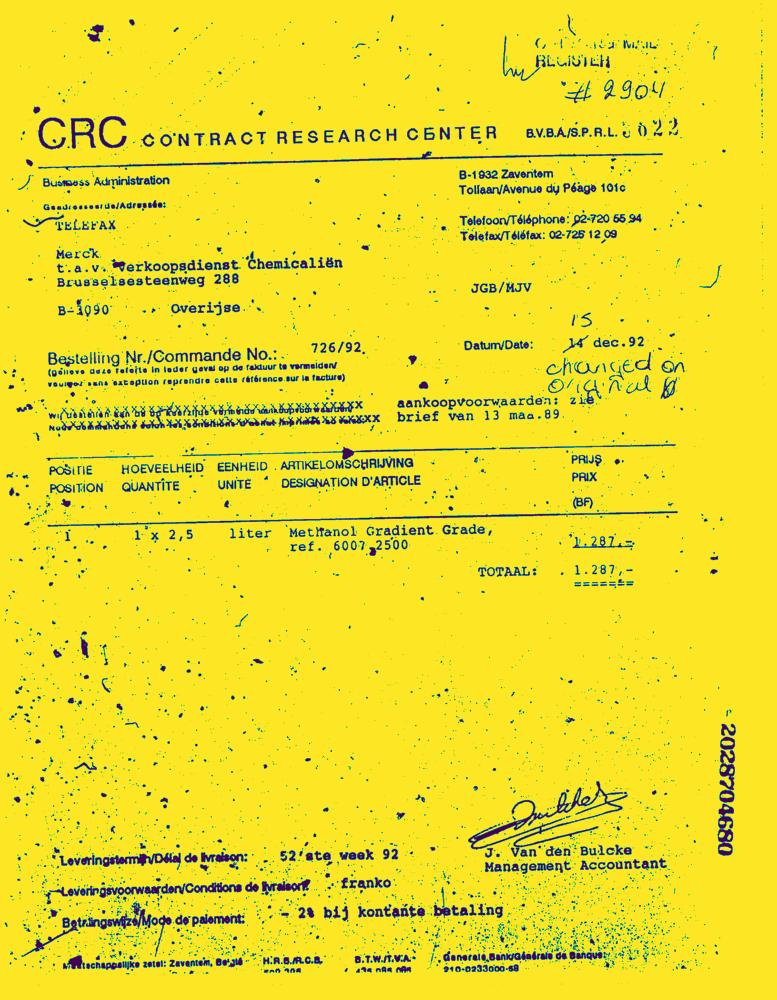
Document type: Invoice-Doc